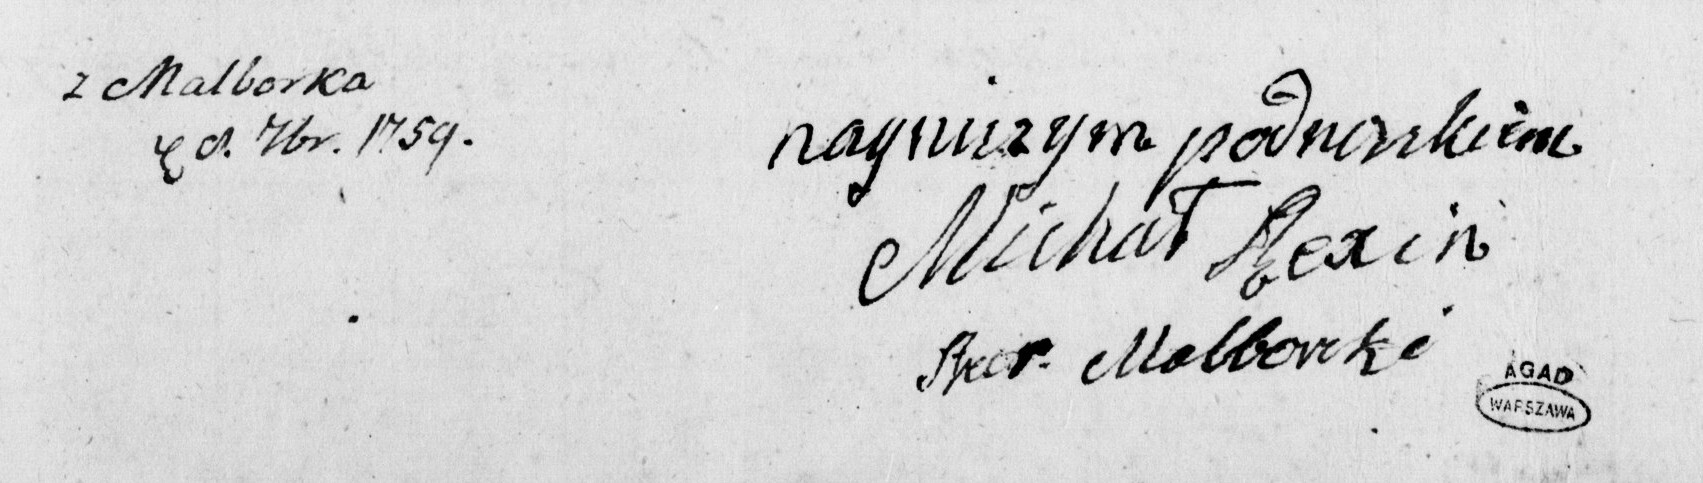
Signature of: q96211279